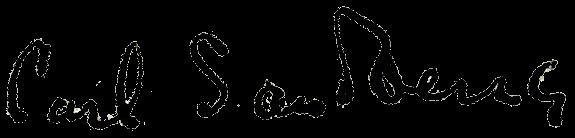
Signature of: carl sandburg